Question: How is the property described in the document?
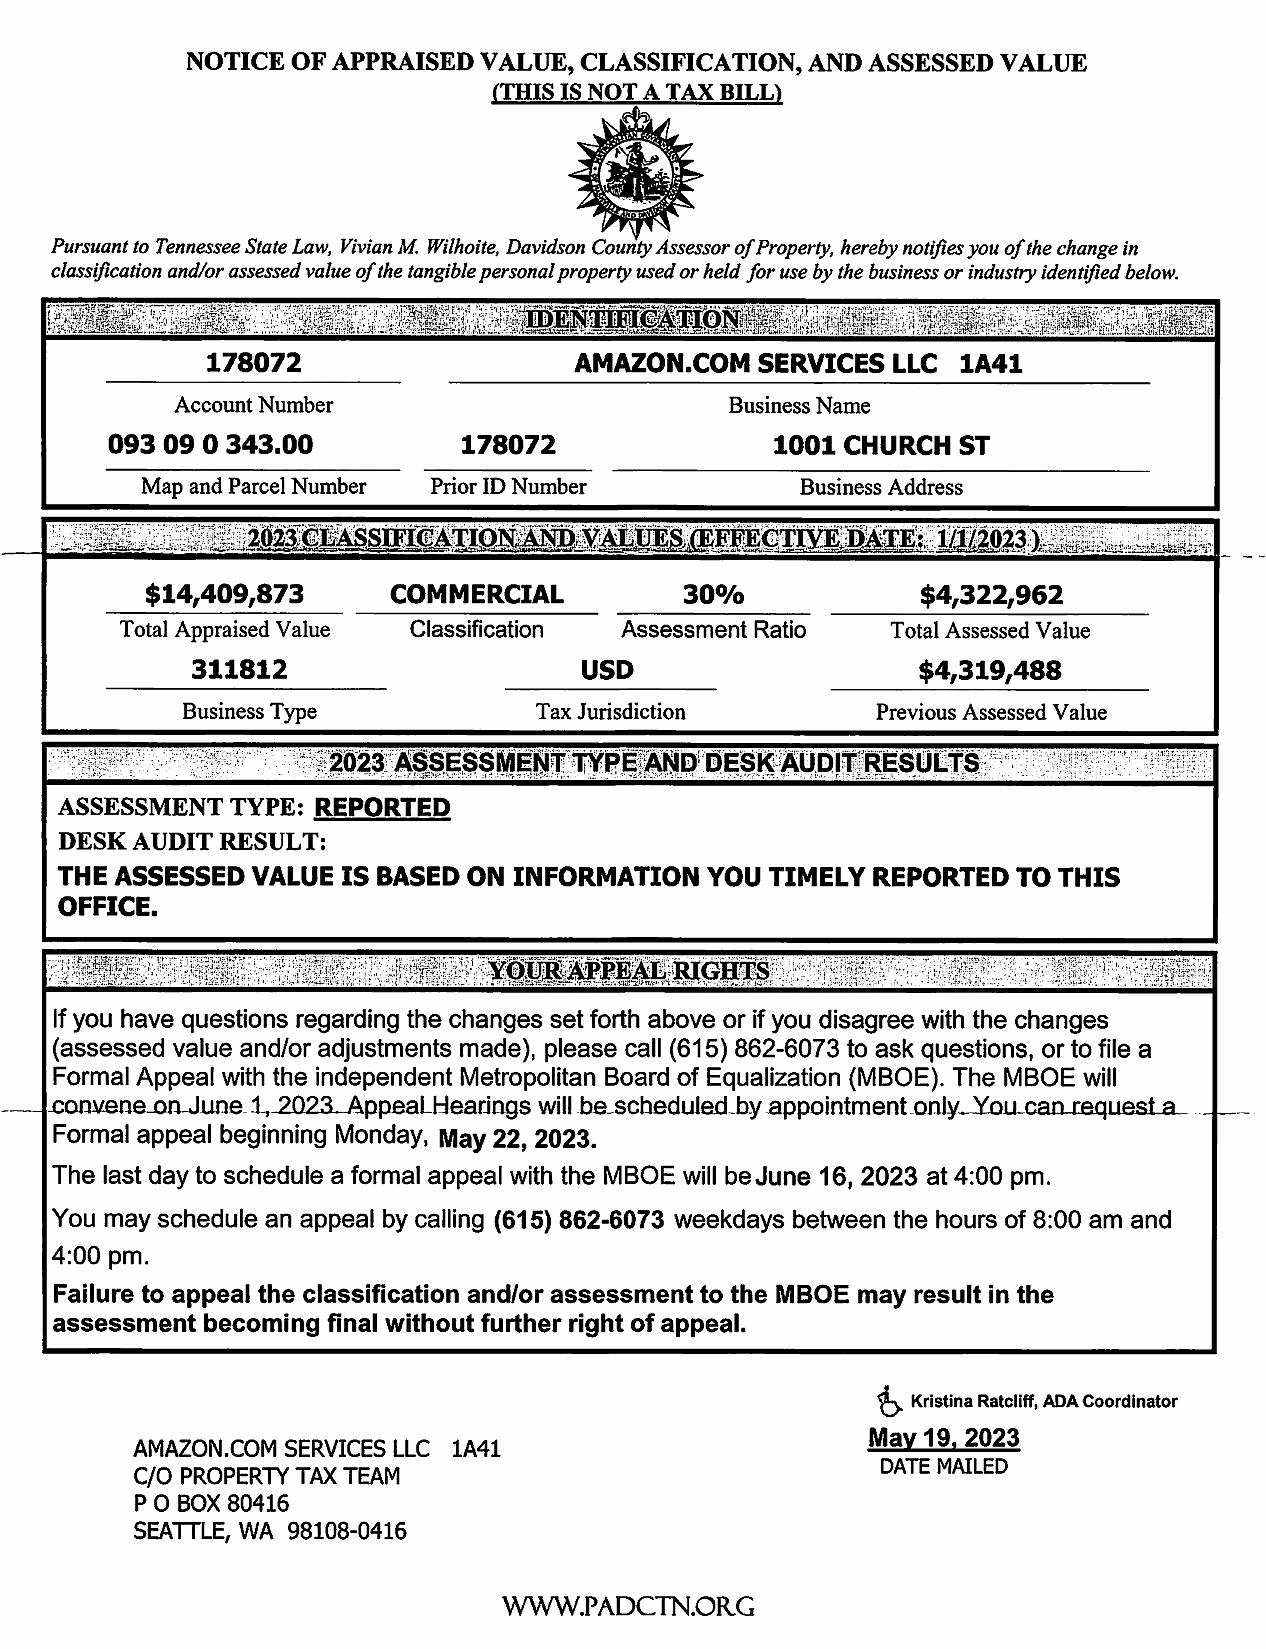
Answer: "COMMERCIAL"